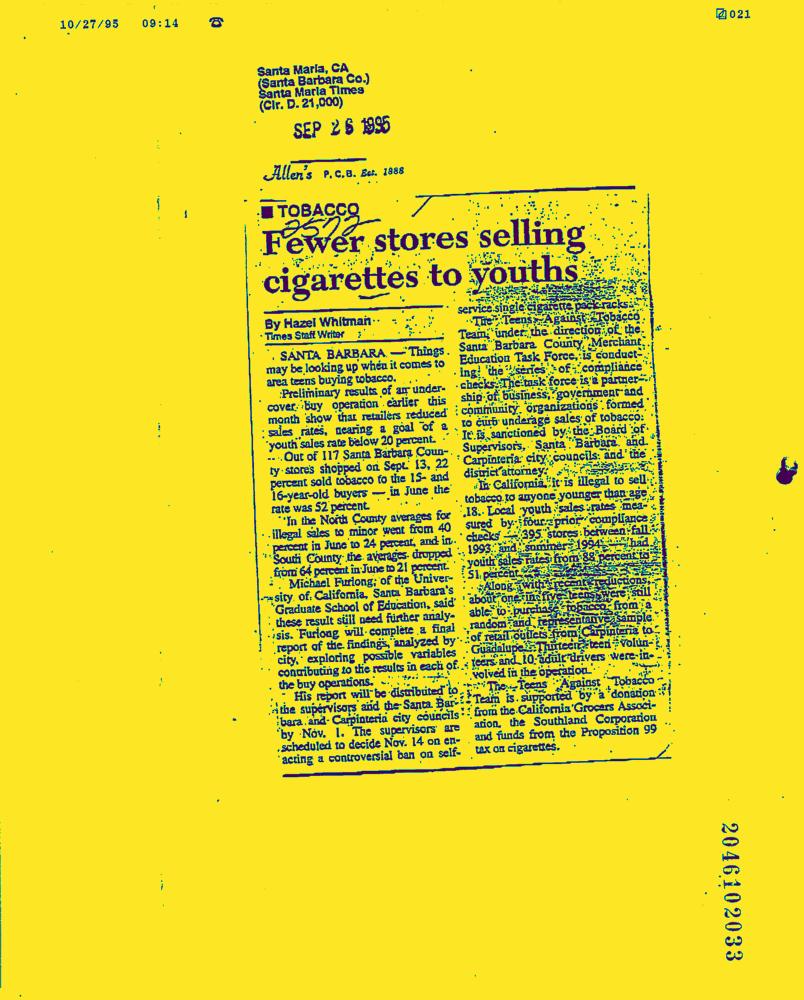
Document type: News-Article